Question: Talk about the condition:
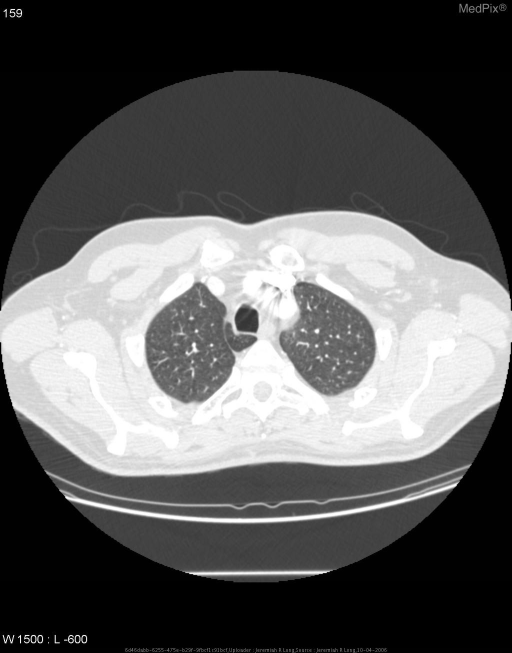
Answer: The disease is discussed as: The azygous fissure is a common variant, occurring in about 1% of the population.  It occurs from the failure of normal migration of the azygous vein from the chest wall to its usual location.  The resulting fissure is caused by the invagination of both the visceral and parietal pleura.  There is still normal architecture, vascular, and bronchial supply to this region of lung.